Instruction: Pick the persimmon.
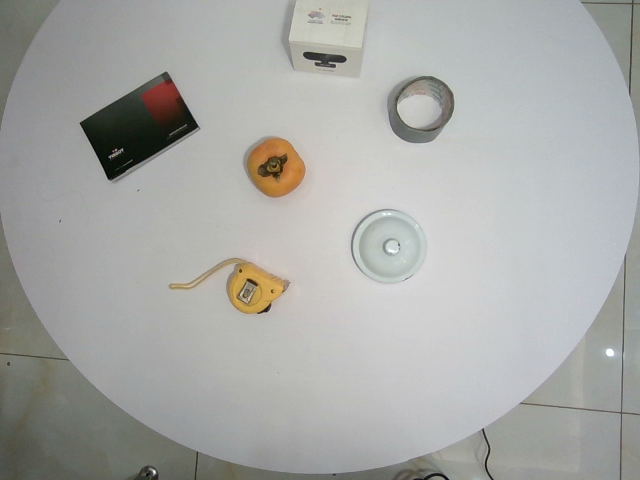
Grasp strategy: vertical